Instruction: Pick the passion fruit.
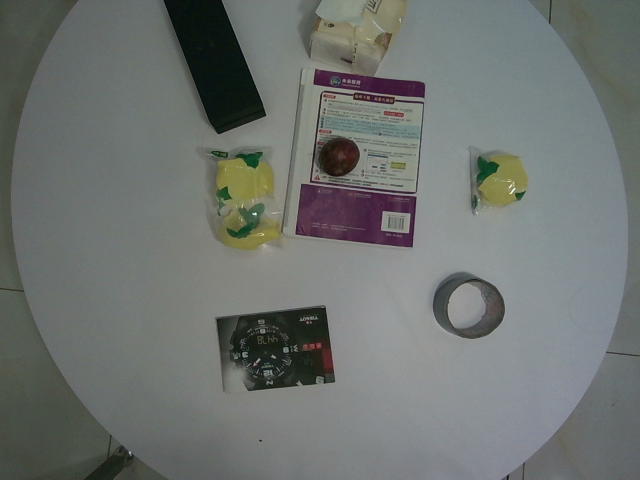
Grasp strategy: vertical